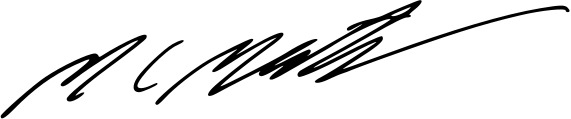
Signature of: max chandler mather